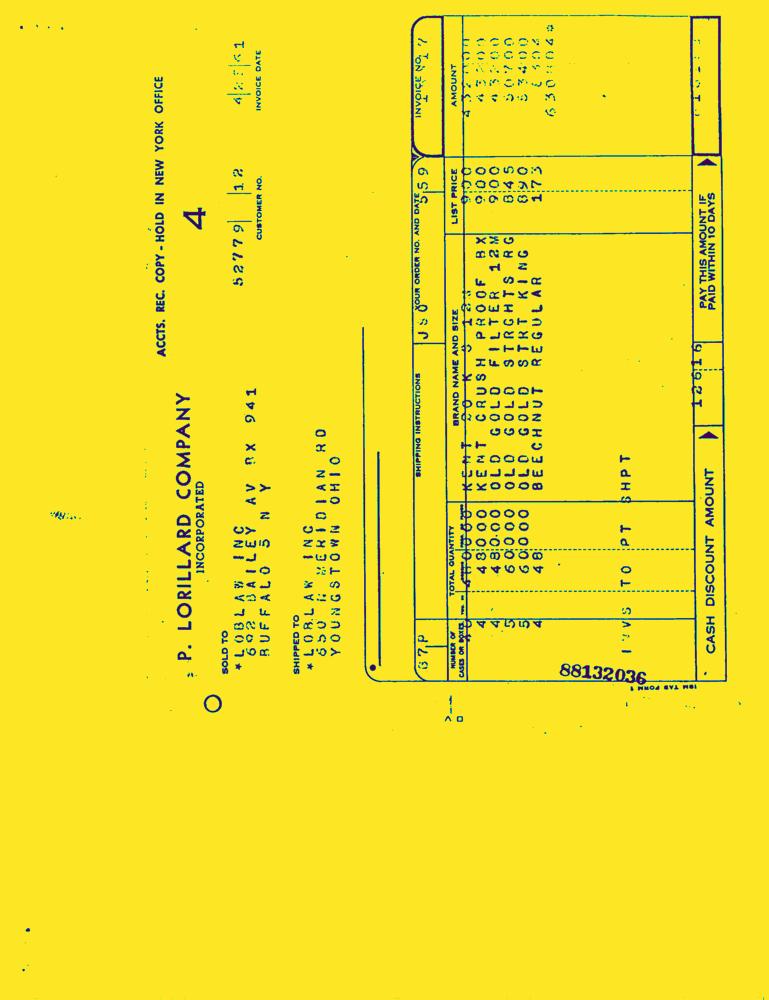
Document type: Invoice-Doc